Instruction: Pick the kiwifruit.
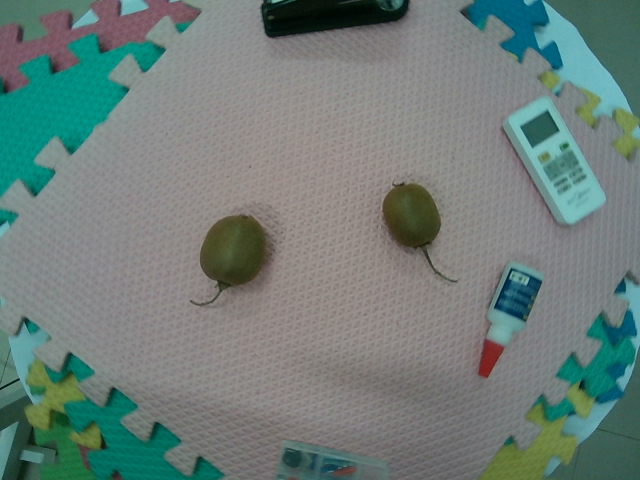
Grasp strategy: vertical